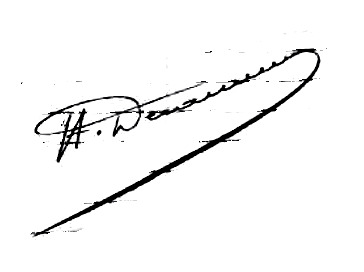
Signature of: henri détailleur 2